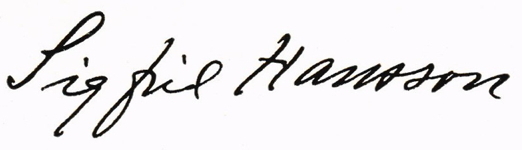
Signature of: sigfrid hansson